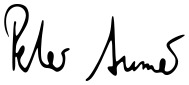
Signature of: peter aumer